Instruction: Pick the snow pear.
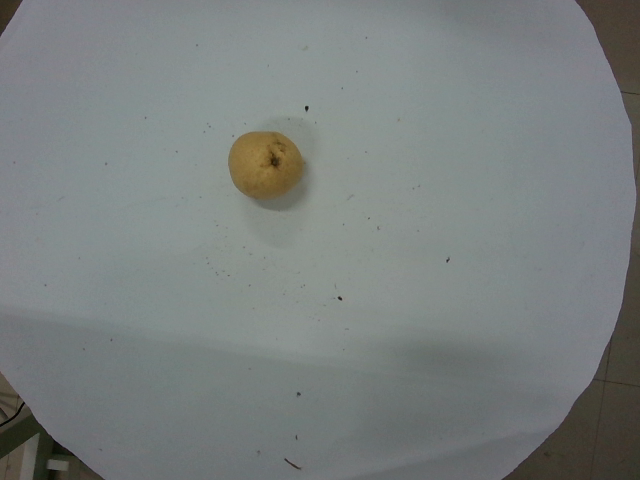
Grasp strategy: vertical